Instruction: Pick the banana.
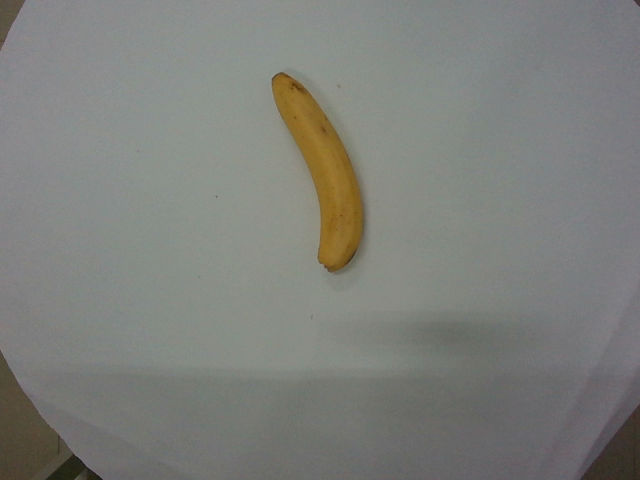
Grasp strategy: vertical